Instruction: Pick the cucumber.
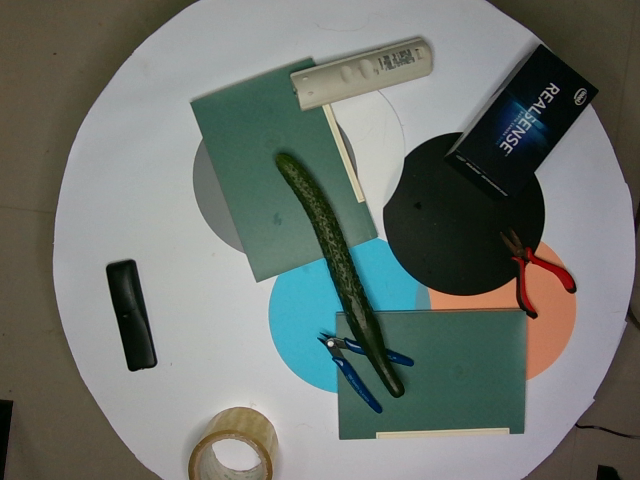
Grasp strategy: vertical